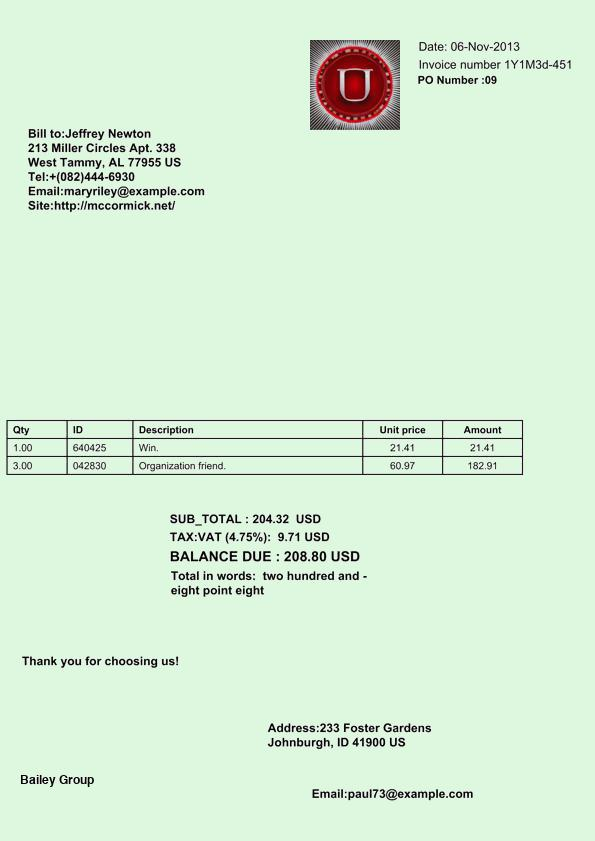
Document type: Invoice